Question: What tax district, tax-rate area, or tax area code is specified in the document?
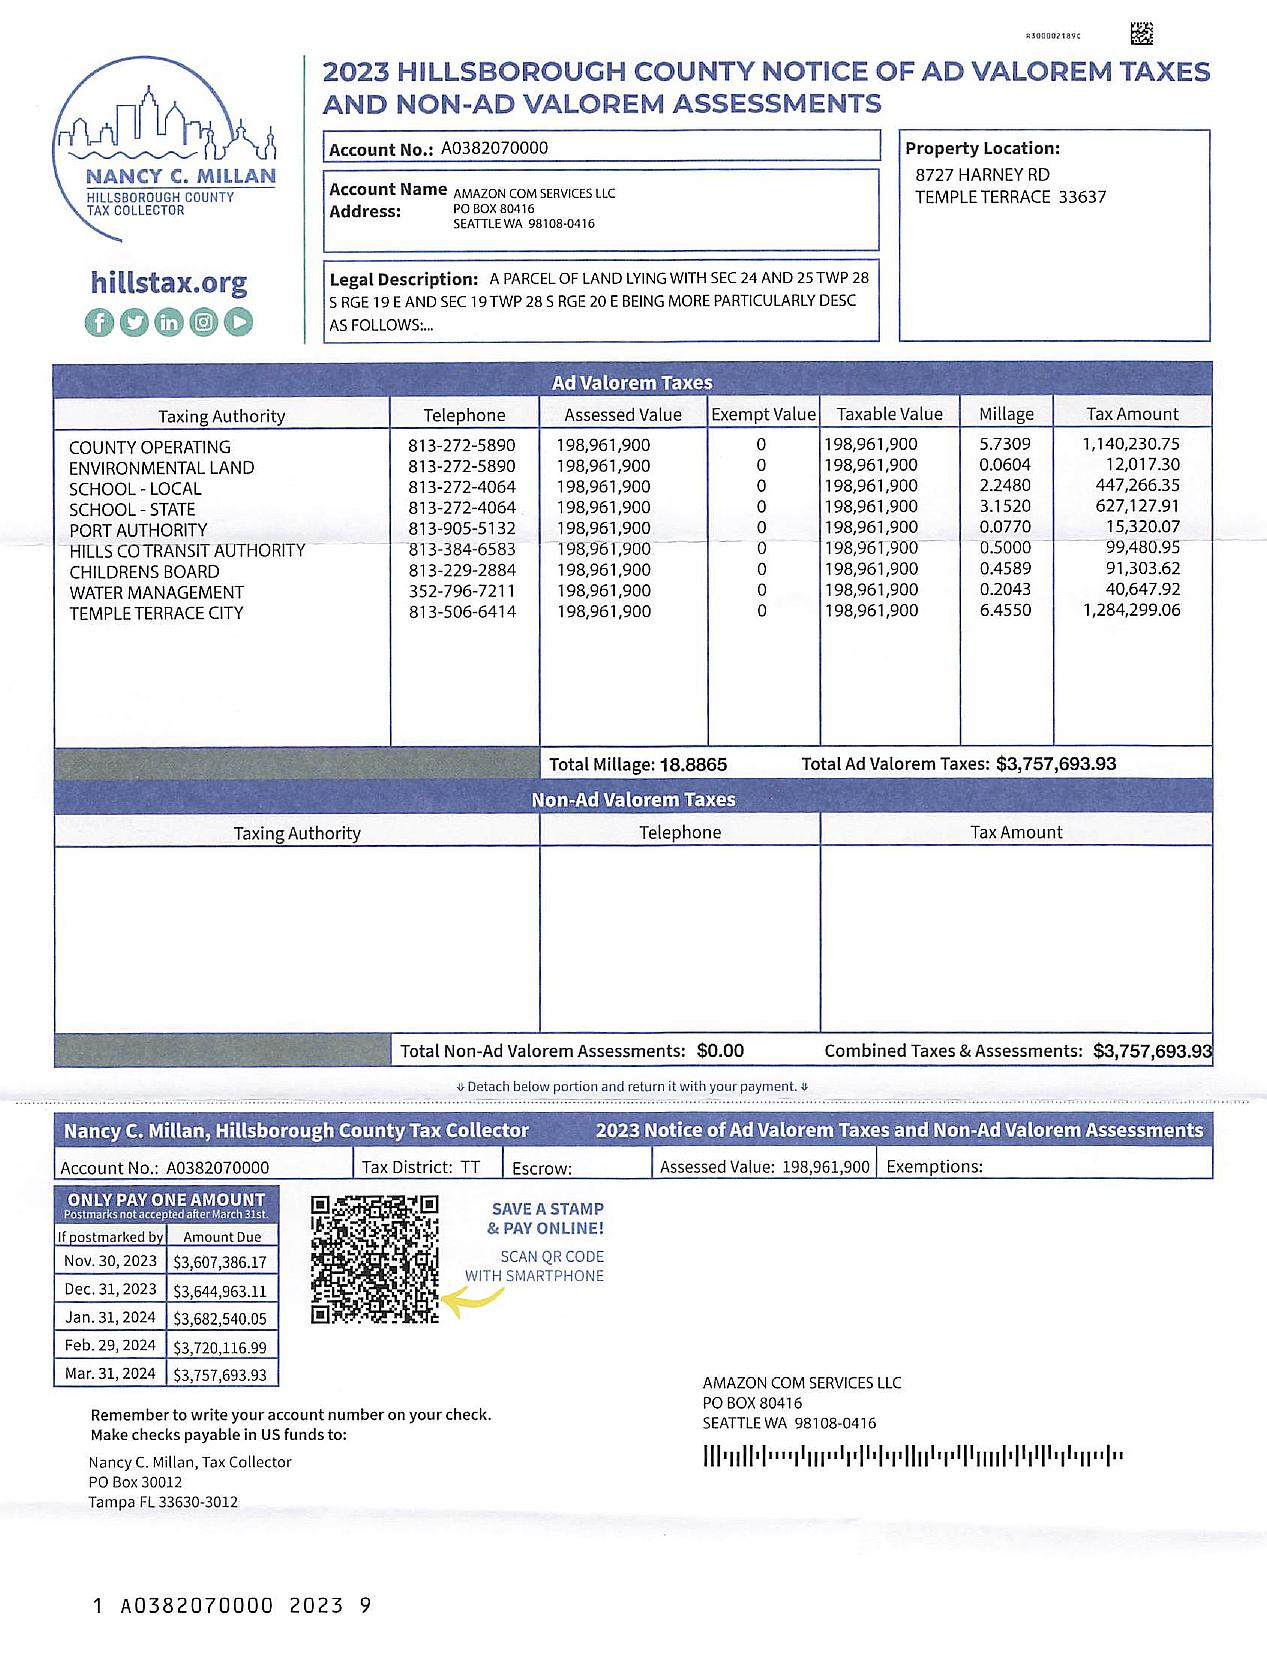
Answer: "TT"